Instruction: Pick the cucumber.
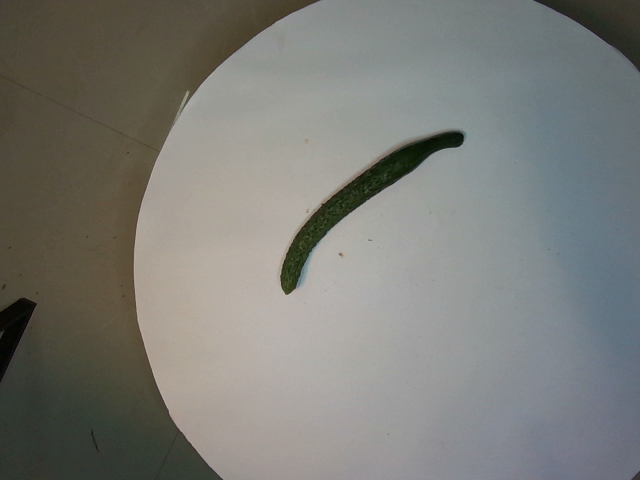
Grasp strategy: vertical